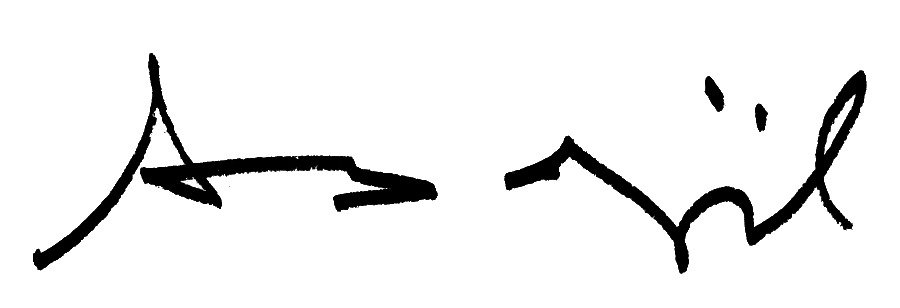
Signature of: abdullah gül